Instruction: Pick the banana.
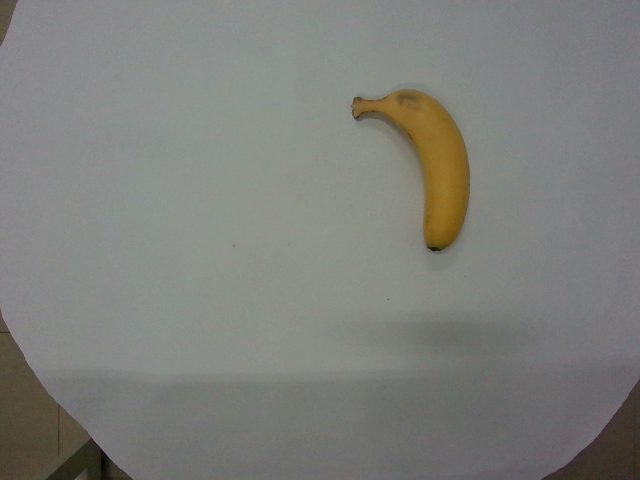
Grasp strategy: vertical